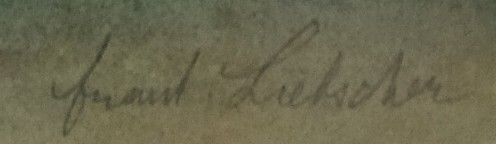
Signature of: františek liebscher